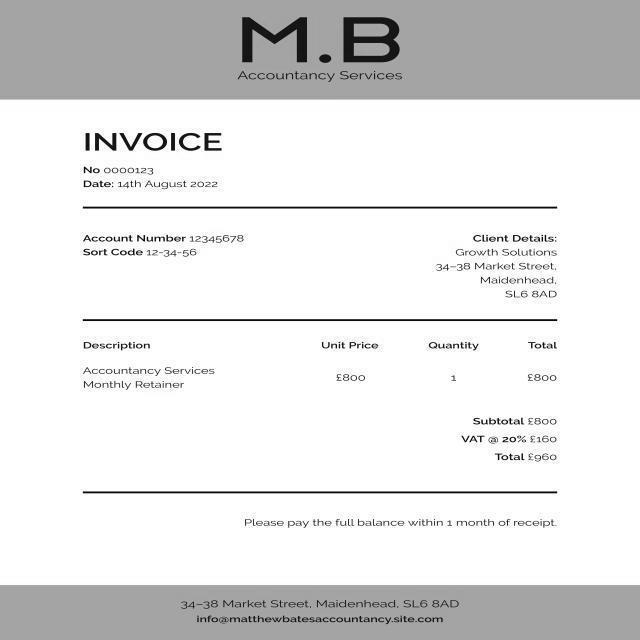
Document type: Invoice